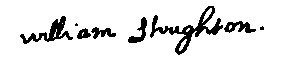
Signature of: william stoughton